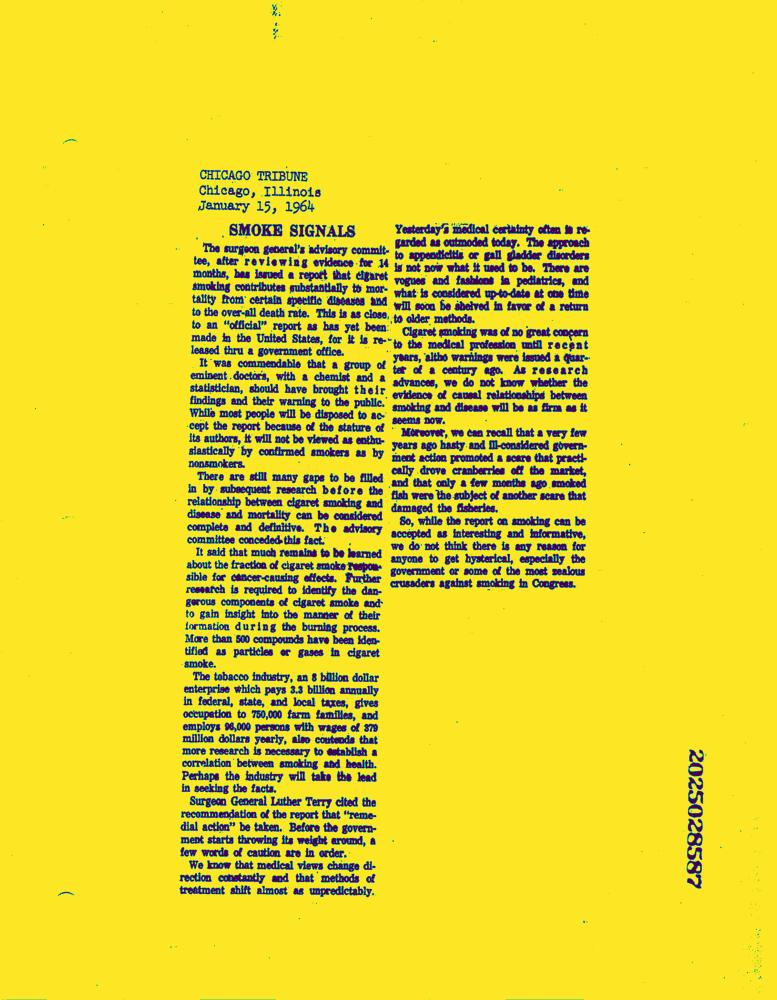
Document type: News-Article